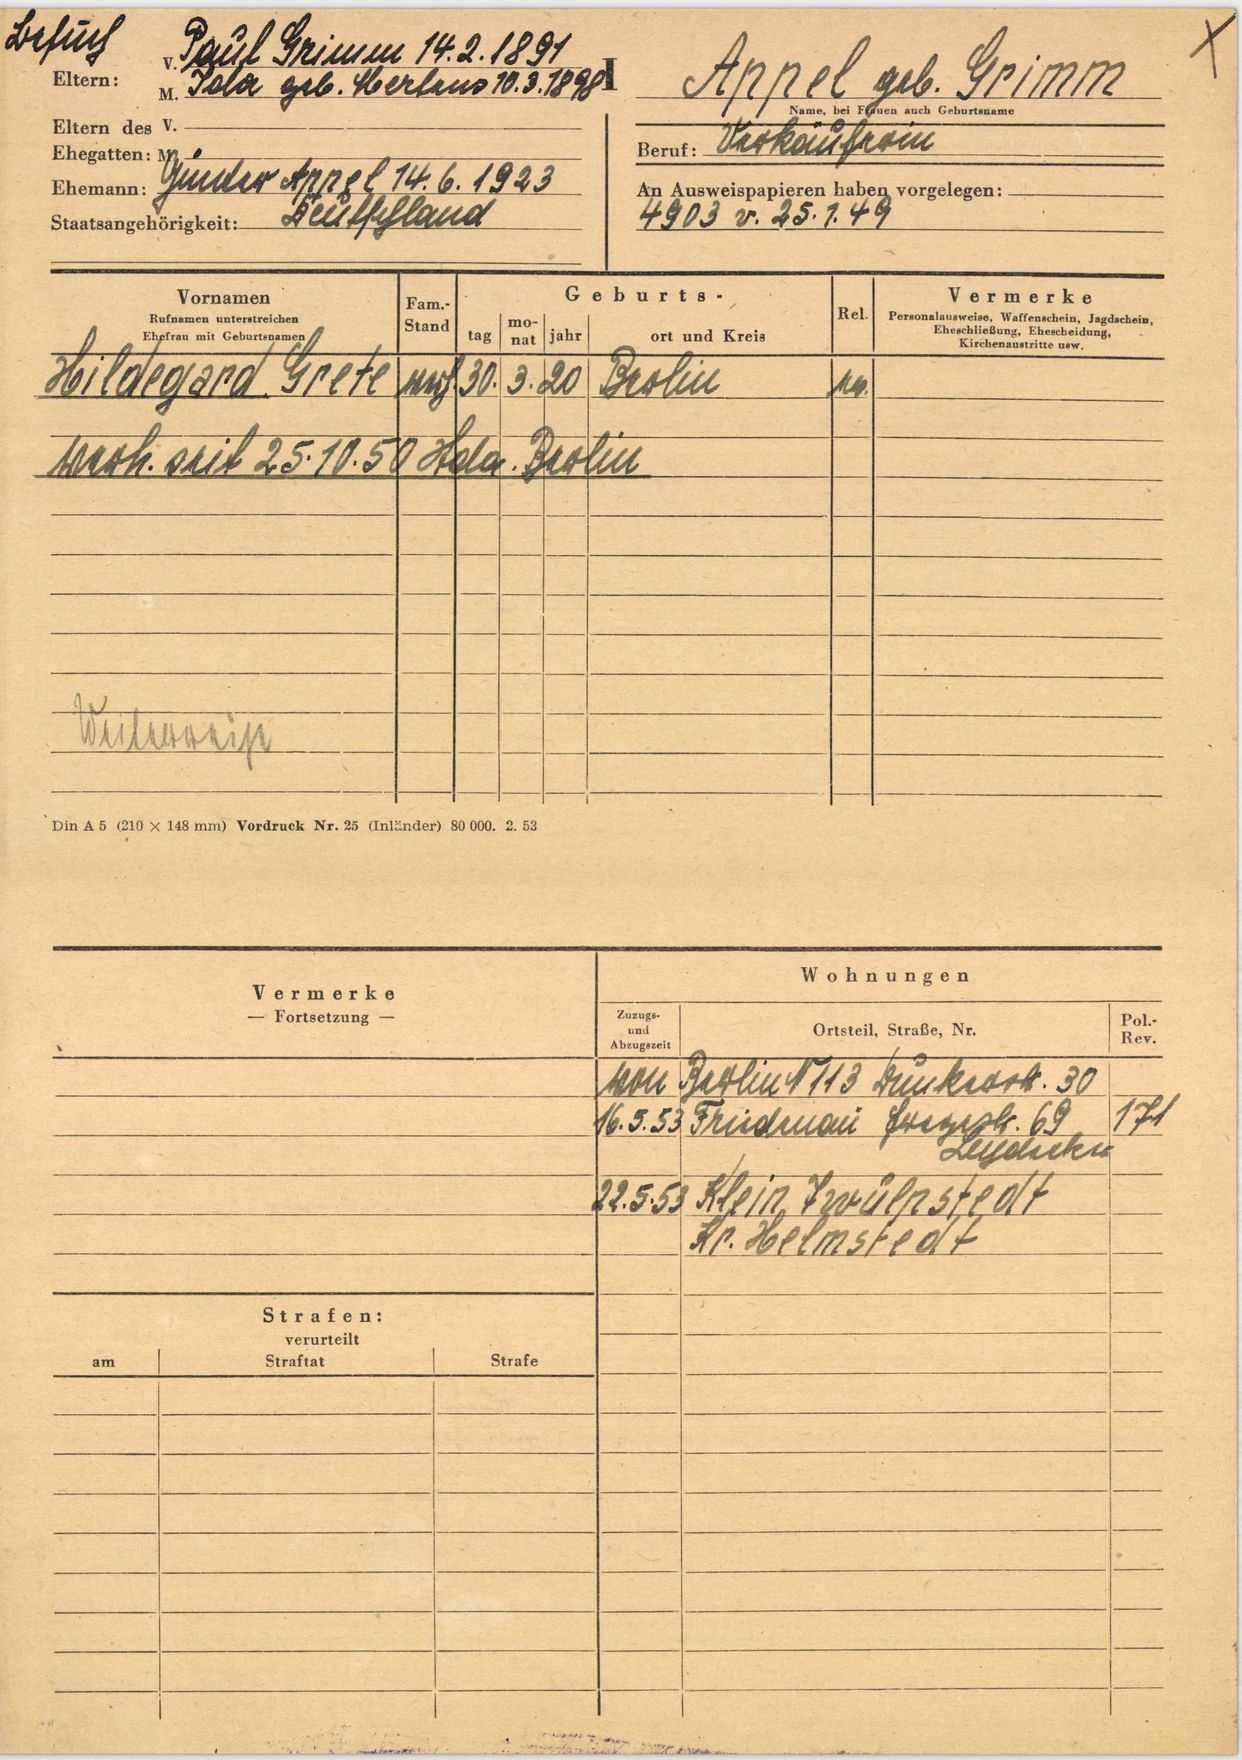
Appel geb. Grimm